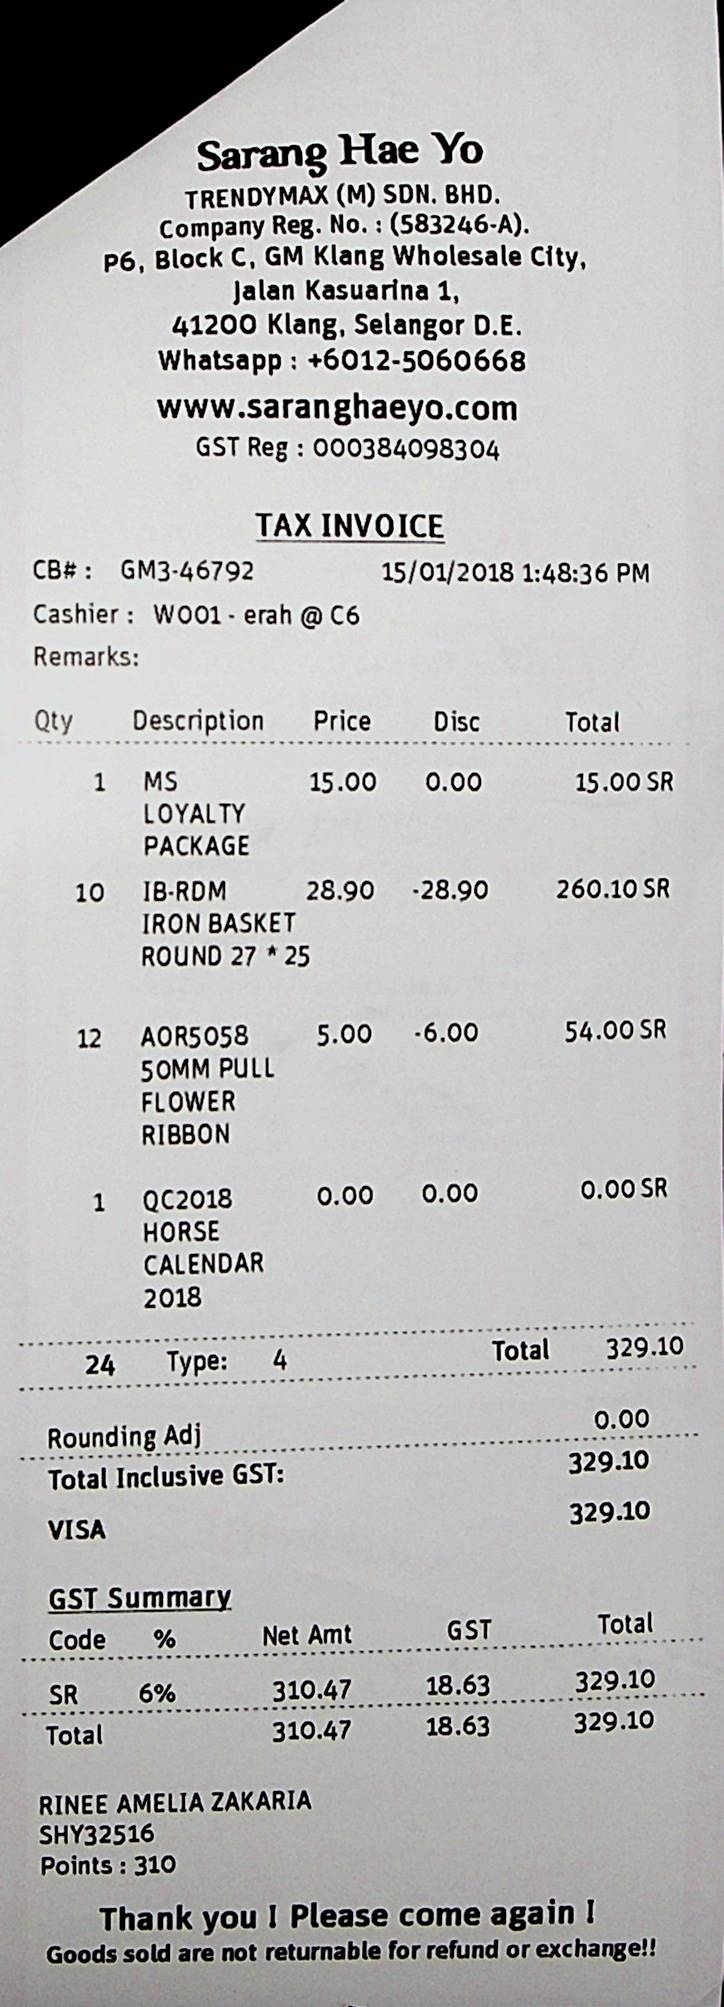
SARANG HAE YO
TRENDYMAX (M) SDN. BHD.
COMPANY REG. NO. : (583246-A).
P6, BLOCK C, GM KLANG WHOLESALE CITY,
JALAN KASUARINA 1,
41200 KLANG, SELANGOR D.E.
WHATSAPP : +6012-5060668
WWW.SARANGHAEYO.COM
GST REG : 000384098304
TAX INVOICE
CB# :
CASHIER :
REMARKS:
GM3-46792
W001 - ERAH @ C6
15/01/2018 1:48:36 PM
QTY
DESCRIPTION
PRICE
DISC
TOTAL
1
10
12
1
MS
LOYALTY
PACKAGE
IB-RDM
IRON BASKET
ROUND 27 * 25
AOR5058
50MM PULL
FLOWER
RIBBON
QC2018
HORSE
CALENDAR
2018
15.00
28.90
5.00
0.00
0.00
-28.90
-6.00
0.00
15.00 SR
260.10 SR
54.00 SR
0.00 SR
24
TYPE:
4
TOTAL
329.10
ROUNDING ADJ
0.00
TOTAL INCLUSIVE GST:
VISA
329.10
329.10
GST SUMMARY
CODE
SR
TOTAL
%
6%
NET AMT
310.47
310.47
GST
18.63
18.63
TOTAL
329.10
329.10
RINEE AMELIA ZAKARIA
SHY32516
POINTS : 310
THANK YOU ! PLEASE COME AGAIN !
GOODS SOLD ARE NOT RETURNABLE FOR REFUND OR EXCHANGE!!